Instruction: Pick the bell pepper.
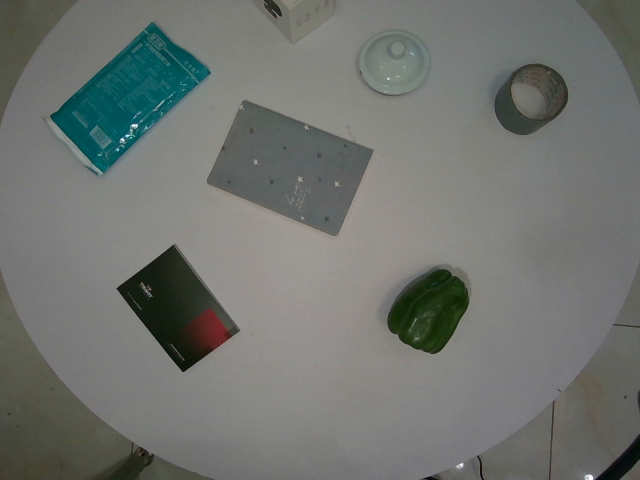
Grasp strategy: vertical